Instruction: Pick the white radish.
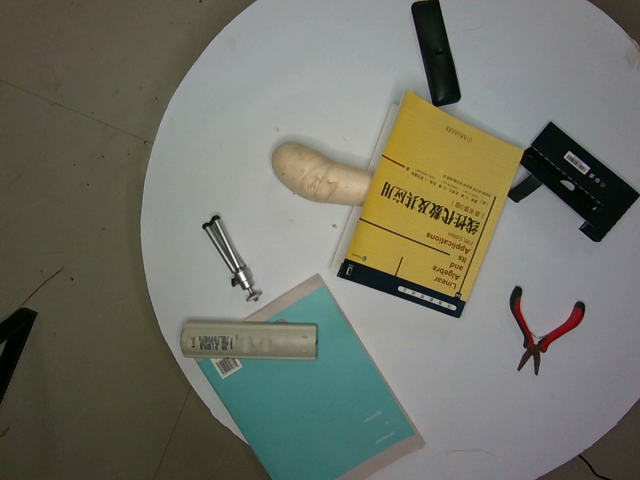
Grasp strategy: vertical